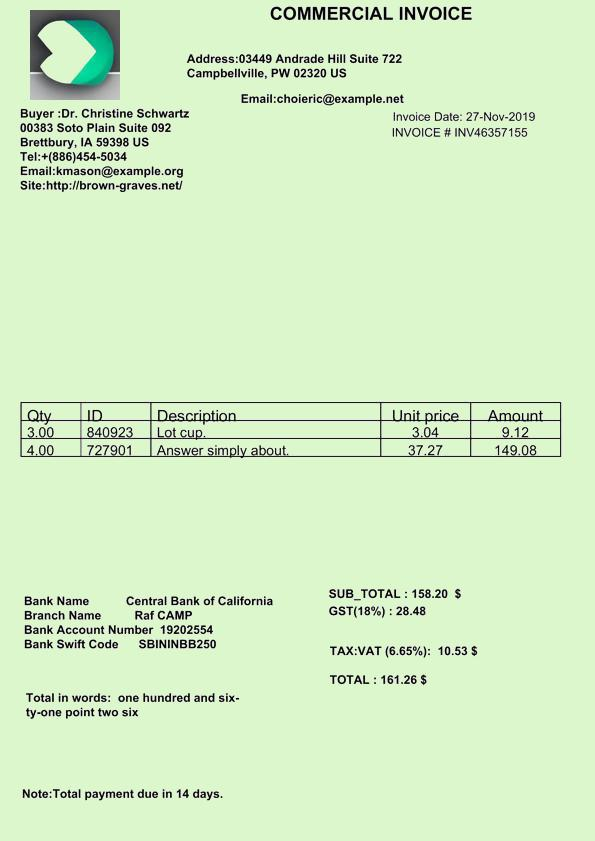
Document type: Invoice